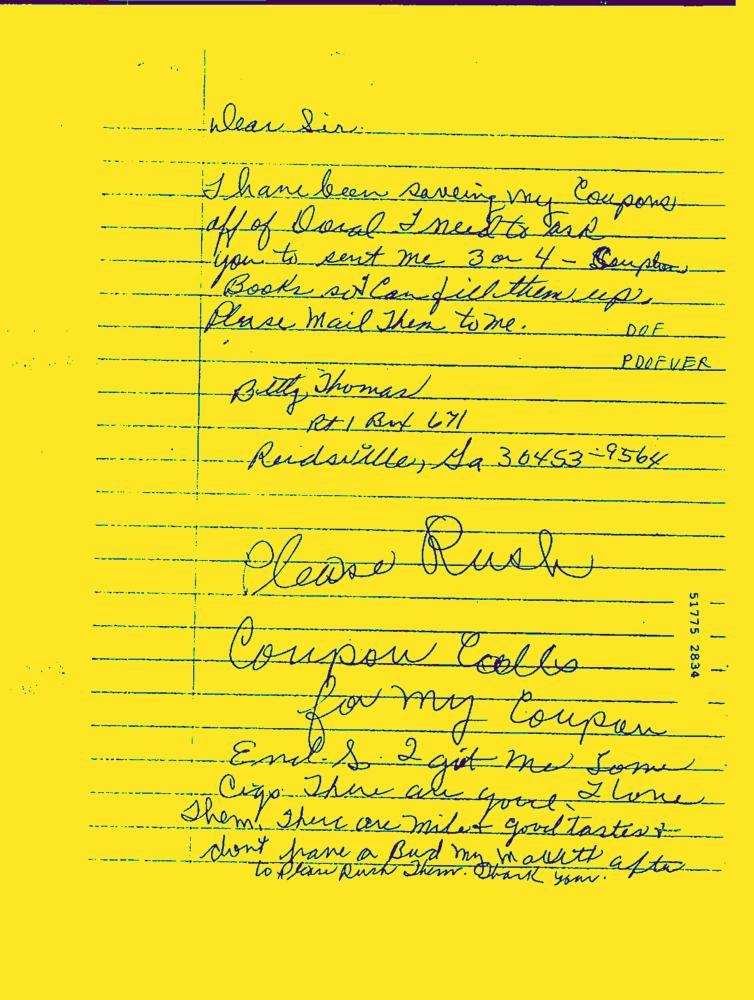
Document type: Hand-Written